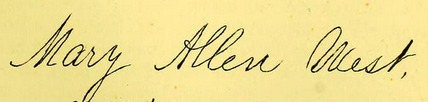
Signature of: mary allen west